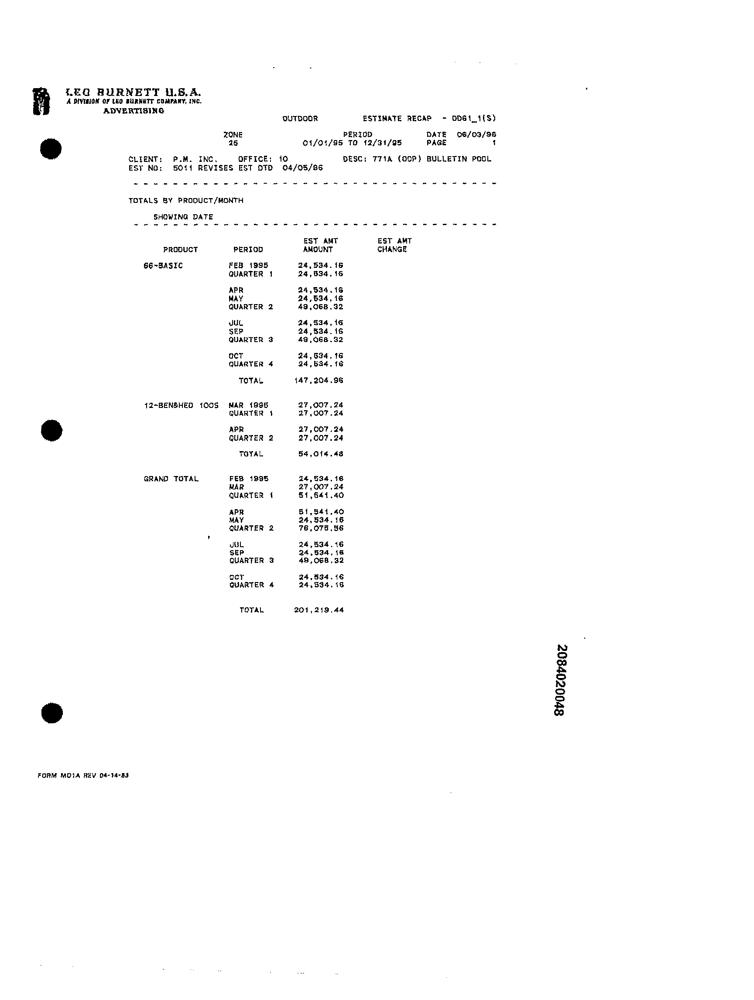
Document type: Invoice